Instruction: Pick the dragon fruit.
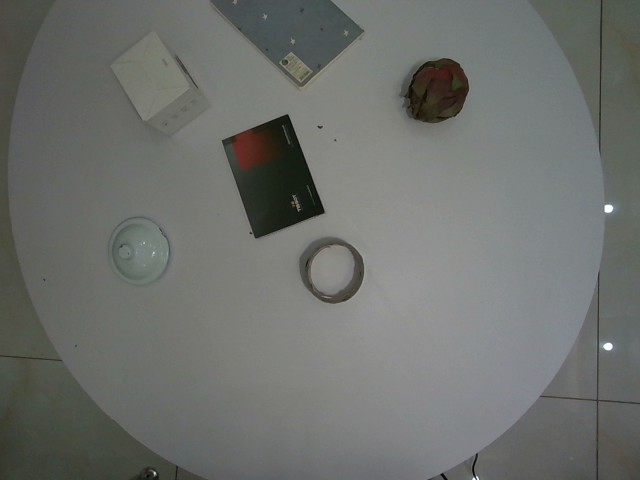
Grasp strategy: vertical